Question: Which state is mentioned in the document?
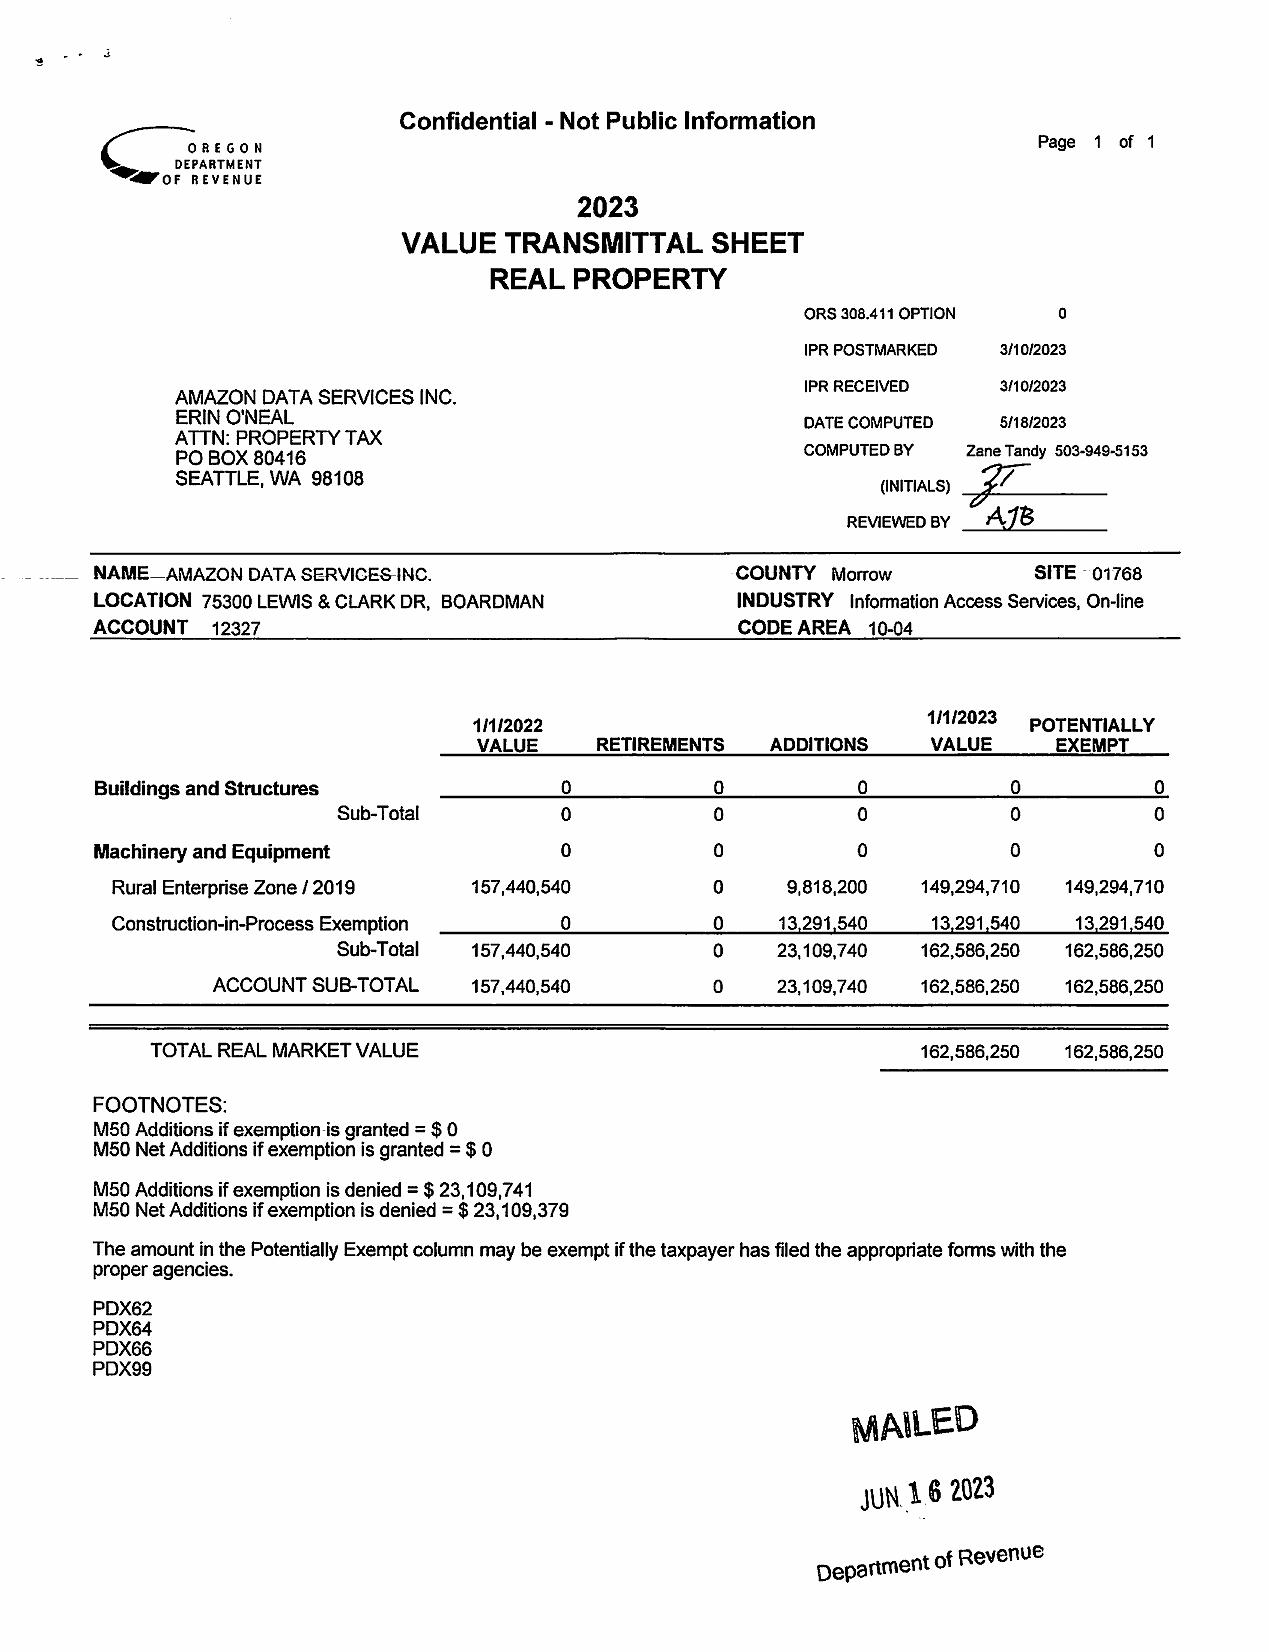
Answer: "Oregon"